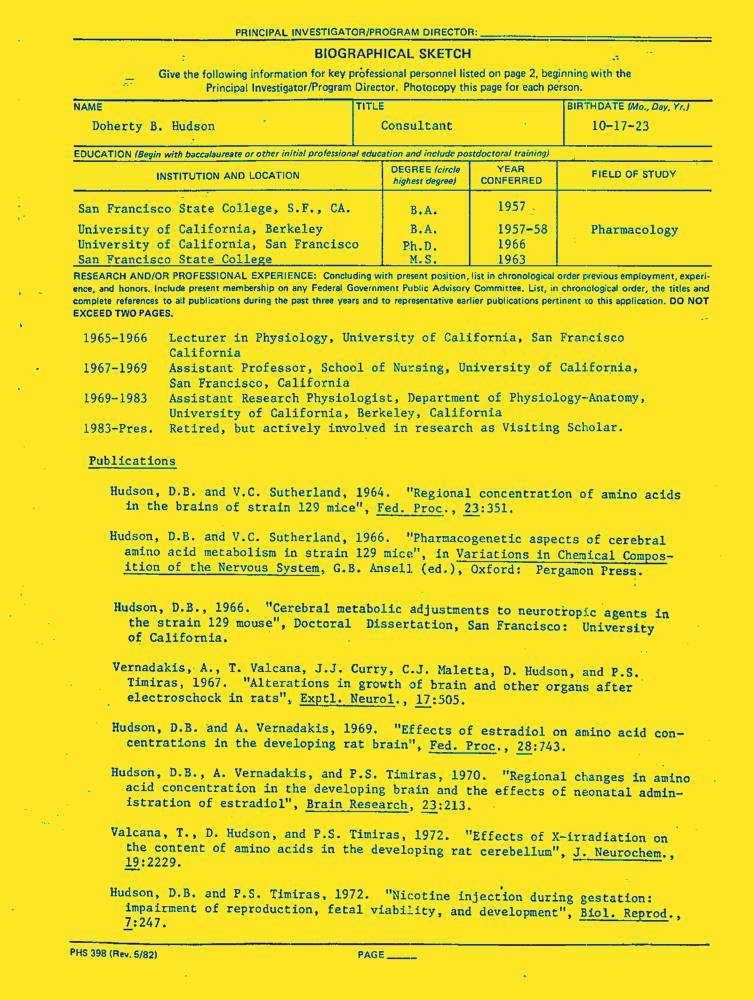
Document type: Resume-Doc